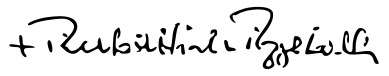
Signature of: pierbattista pizzaballa